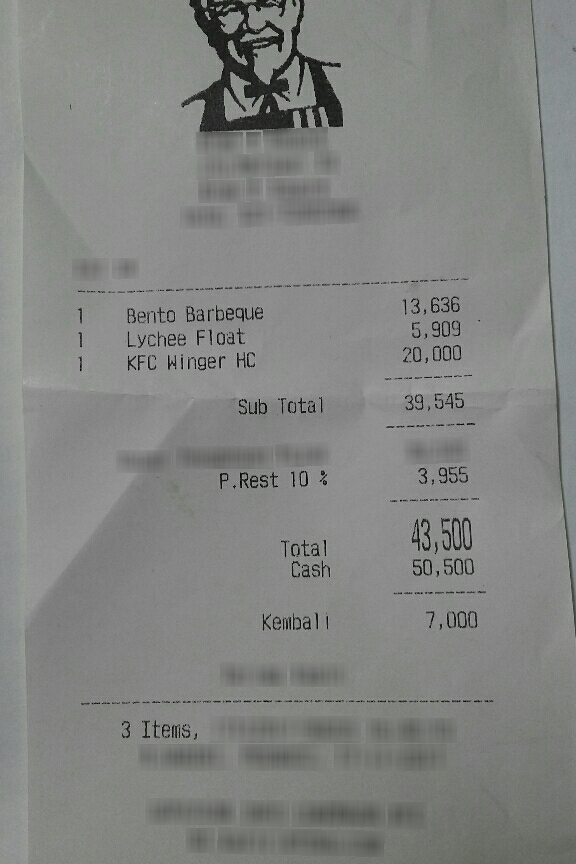
Number of items: 3
Subtotal: 39,545
Tax: 3,955
Total: 43,500
OCR text regions:
text: 1
text: Bento
text: Barbeque
text: 13,636
text: 1
text: Lychee
text: Float
text: 5,909
text: 1
text: KFC
text: Winger
text: HC
text: 20,000
text: Sub
text: Total
text: 39,545
text: P.Rest
text: 10
text: %
text: 3,955
text: Total
text: 43,500
text: Cash
text: 50,500
text: Kembali
text: 7,000
text: 3
text: Items,